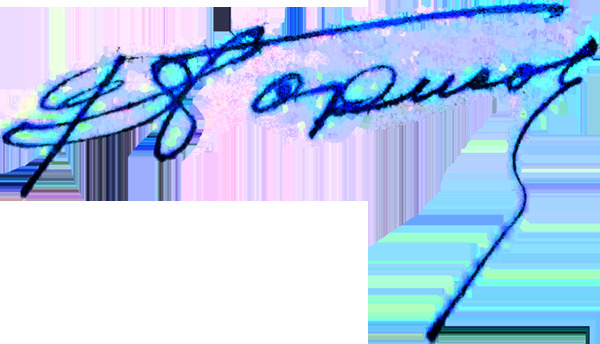
Signature of: rodion borisov